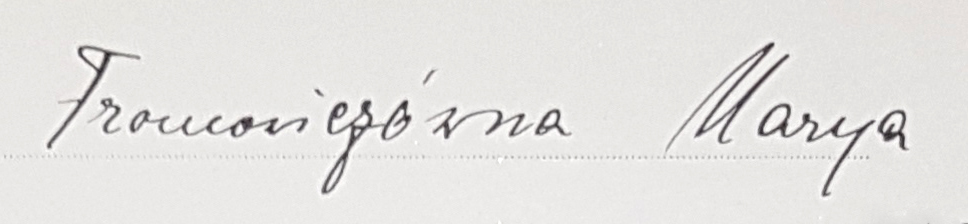
Signature of: maria fromowicz